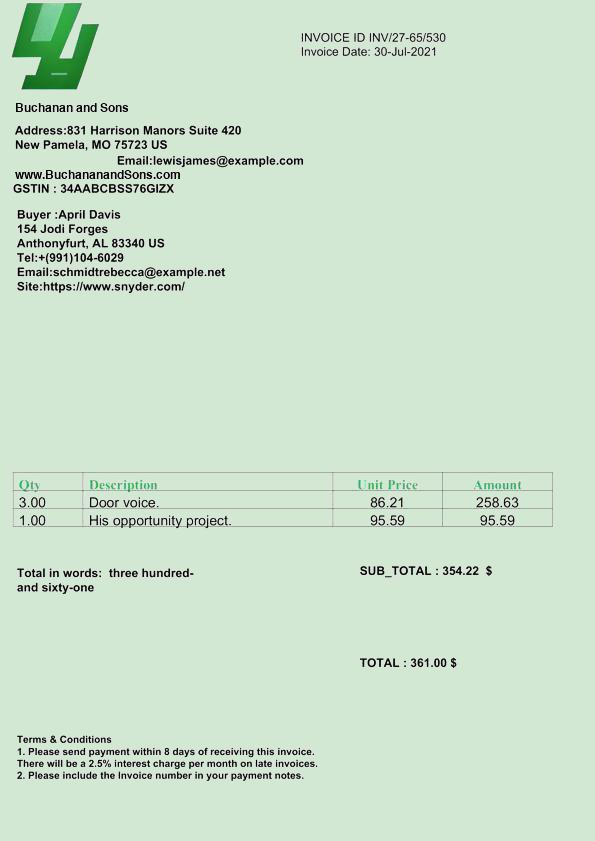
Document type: Invoice